Question: What appears to be the issue?
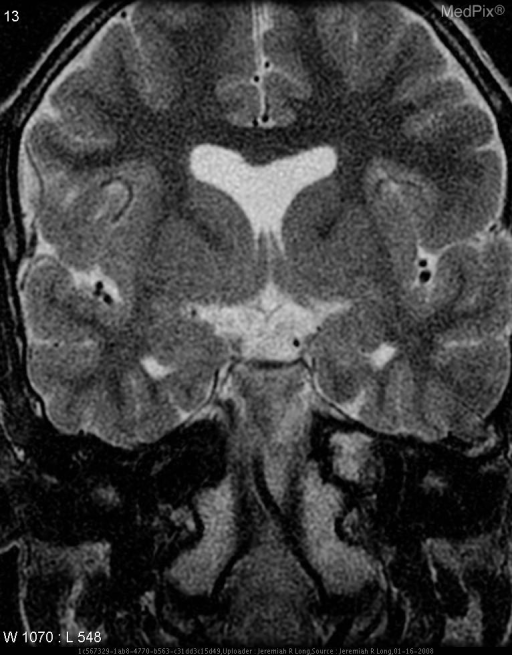
Answer: The findings suggest An axial T2 image through the mid brain demonstrates absence of the septum pellucidum.  Coronal T2 images also demonstrate absence of the septum pellucidum as well as hypoplasia of the optic tracts, chiasm and optic nerves. No other abnormalities were present.. Axial T2 image through the mid brain demonstrates absence of the septum pellucidum. Coronal T2 images again demonstrate absence of the septum pellucidum as well as hypoplasia of the optic tracts, chiasm and nerves.. The patient might have a history of 10 year-old male with a known dignosis of septo-optic dysplasia..